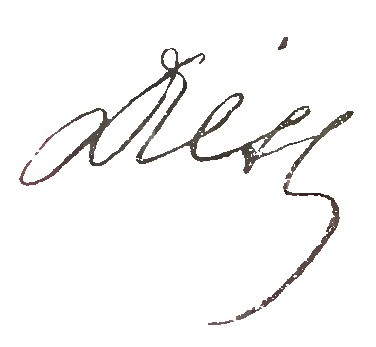
Signature of: józef dietl